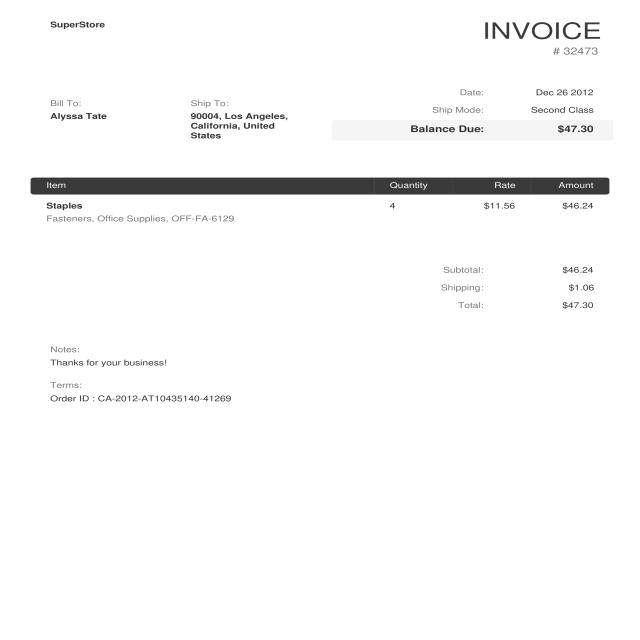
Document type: Invoice